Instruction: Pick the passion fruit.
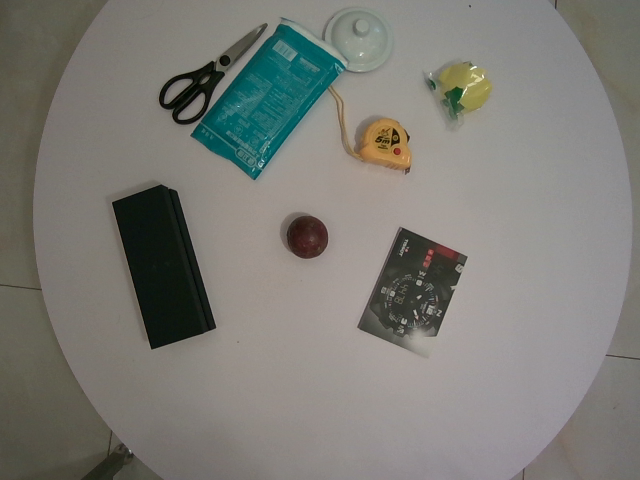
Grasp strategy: vertical